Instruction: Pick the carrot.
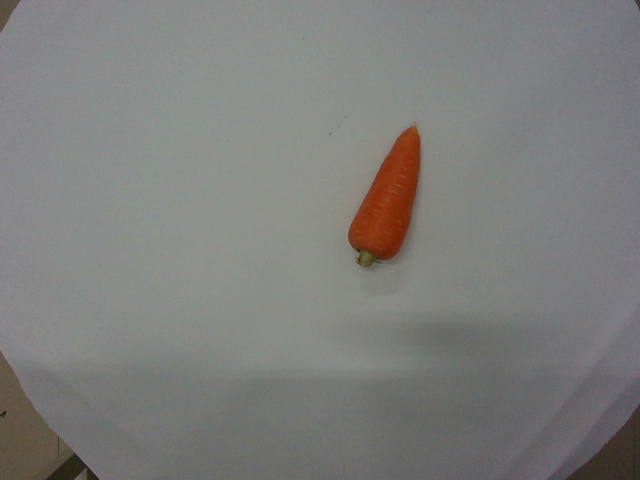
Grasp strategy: vertical